Question: What is the main concern?
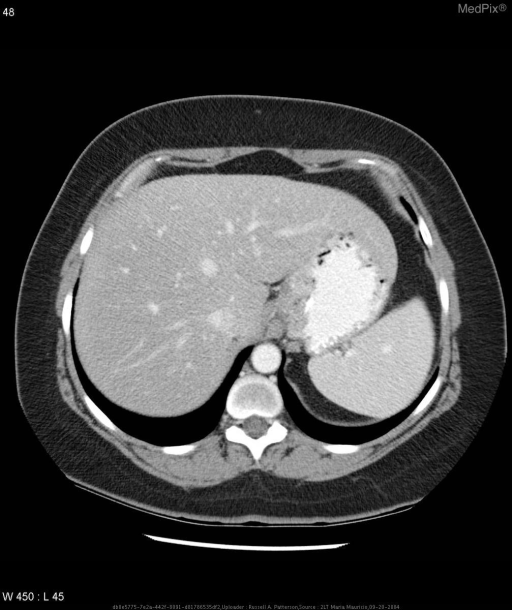
Answer: The findings suggest CT of chest, abdomen, and pelvis with contrast-  lobular thickening of the lower esophageal wall and luminal wall at the GE junction; no adenopathyPET- no abnormal findingsEsophageal US-T2/T3. Adenocarcinoma of the gastroesophageal - Axial CT. The patient might have a history of The patient is a 39 year old female with a chief complaint of worsening solid and liquid dysphagia over a >6 months duration..